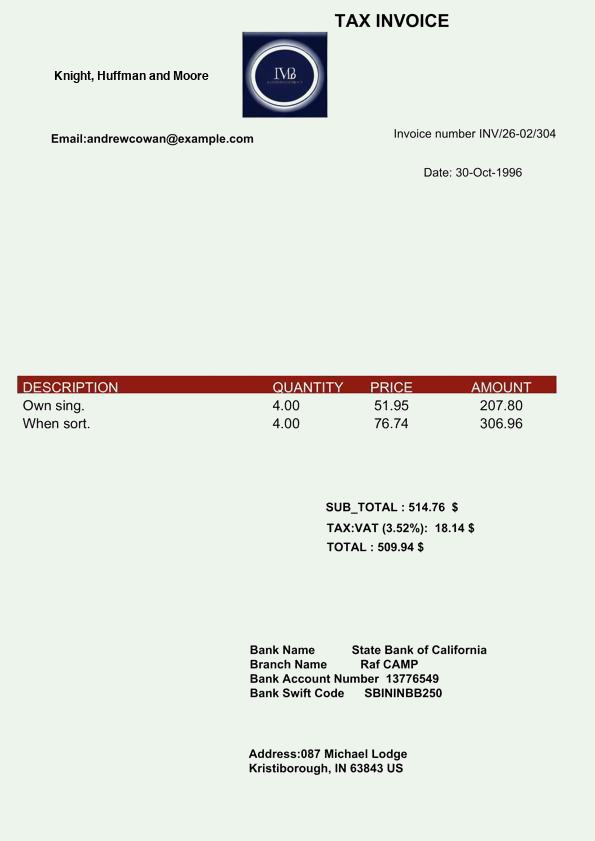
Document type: Invoice